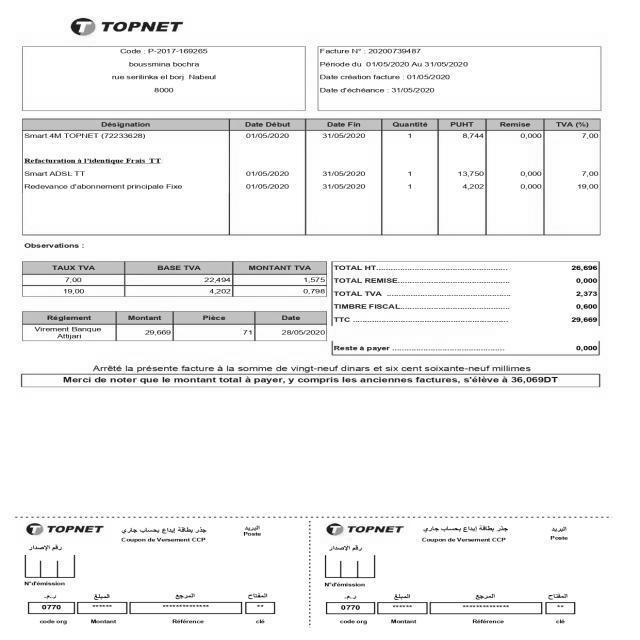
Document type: Invoice